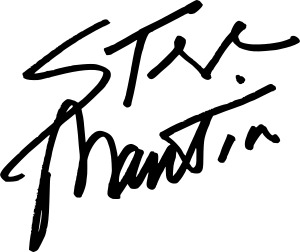
Signature of: steve martin